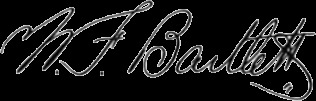
Signature of: william francis bartlett